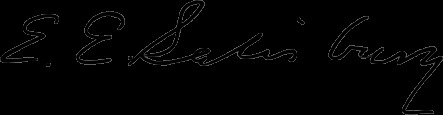
Signature of: edward elbridge salisbury